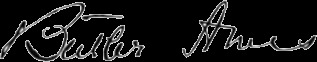
Signature of: butler ames